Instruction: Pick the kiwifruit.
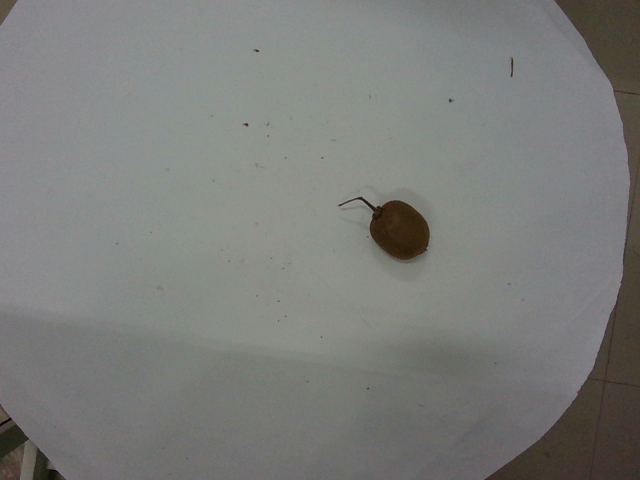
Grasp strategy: vertical